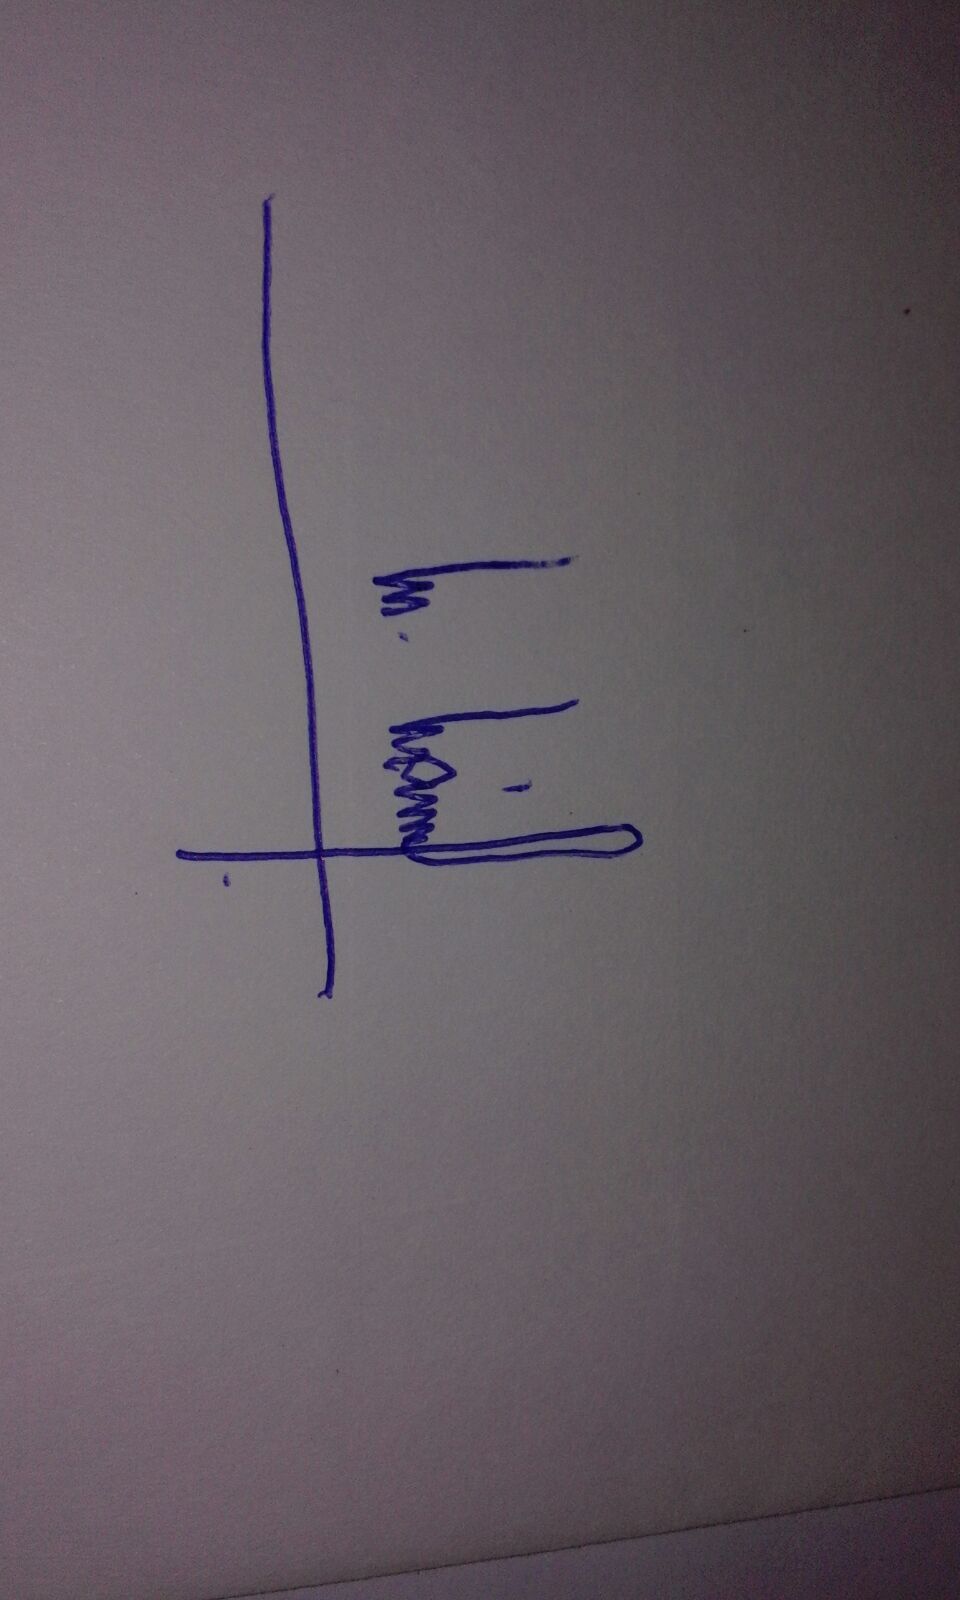
Signature of: miguel ángel marín